Question: What could the diagnosis suggest?
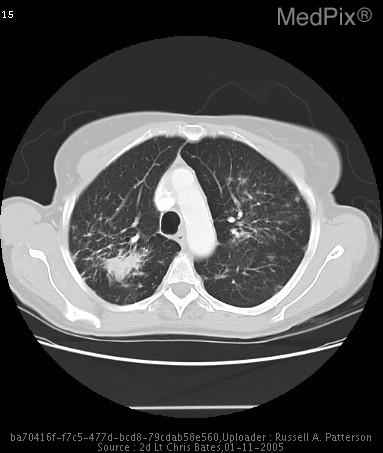
Answer: The possible diagnosis includes Nodular Interstitial Pattern: Granulomatous diseases both infectious (TB, Fungal, Bacteria, Atypical mycobacterium) and non- infectious (Sarcoidosis, Vasculitis-granulomatosis diseases, Histiocytosis) Hematogenous spread of malignancy, and, Pneumoconiosis..